Question: What could the diagnosis suggest?
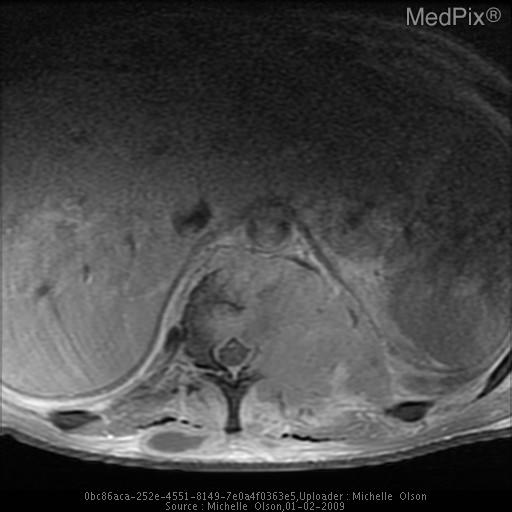
Answer: The possible diagnosis includes --Osteomyelitis, including mycobacterial and fungal.
--Metastatic disease
--Multiple myeloma.